Question: Talk about the condition:
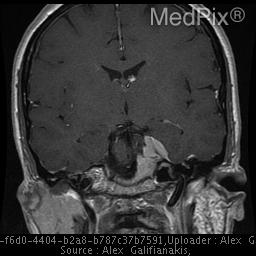
Answer: The disease is discussed as: Meningiomas are the most common extra-axial  tumor and the most common non-glial intracranial tumor.  They are normally solid, well-marginated benign lesions originating from the meninges accounting for 15- 20% of adult brain tumors.  The most common locations include the bilateral convexities, parasagittal regions, parafalcine, sphenoid wing, olfactory groove, and suprasellar region.  The typical appearance of a meningioma is a homogeneous solid tumor.  Nonenhanced computed tomography demonstrates a homogeneous mass that is isodense to intracranial parenchyma. Contrast enhanced scans demonstrate diffusely homogeneous enhancement. MRI is typically isointense to relatively hypointense on T1 weighted images. T2 weighted images generally demonstrate slightly increased signal intensity in relationship to the contiguous gray matter. Gadolinium enhanced MR images demonstrate intense uniform enhancement.  Although meningiomas are histologically benign, they may invade surrounding structures including the dura and bony structures.  On rare occasions, the meningioma may completely penetrate the calvarium to invade the scalp. Meningiomas may occasionally present atypical imaging features such as those seen in cystic, lipoblastic, or angioblastic meningiomas.  Peritumoral edema and ring enhancement may also be seen.